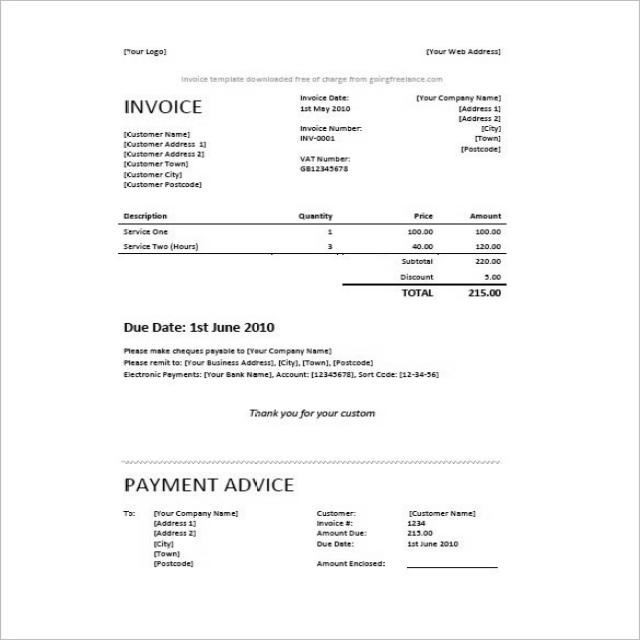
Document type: Invoice